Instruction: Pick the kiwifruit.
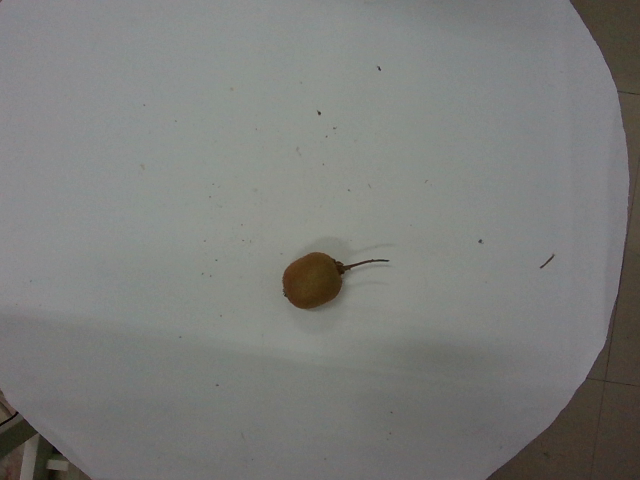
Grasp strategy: vertical